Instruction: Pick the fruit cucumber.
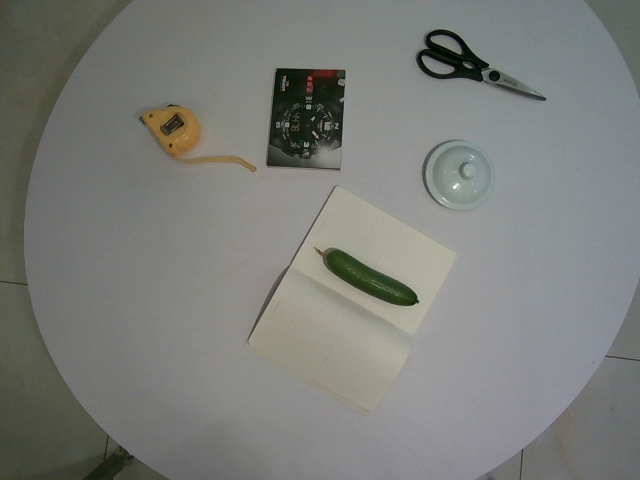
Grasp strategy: vertical